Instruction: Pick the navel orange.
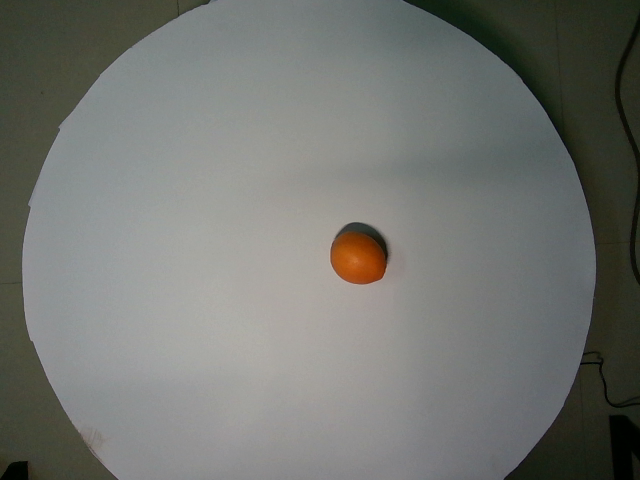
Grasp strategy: vertical